Please extract the written amount, numerical amount, recipient's name, date on the cheque, and the bank's name from the image.
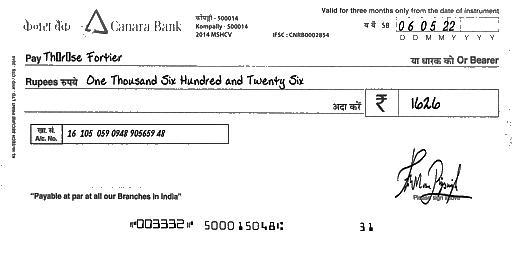
amt_in_words: One Thousand Six Hundred and Twenty Six
amt_in_figures: 1626
payee_name: Thérèse Fortier
bank_name: Canara Bank
cheque_date: 06/05/22